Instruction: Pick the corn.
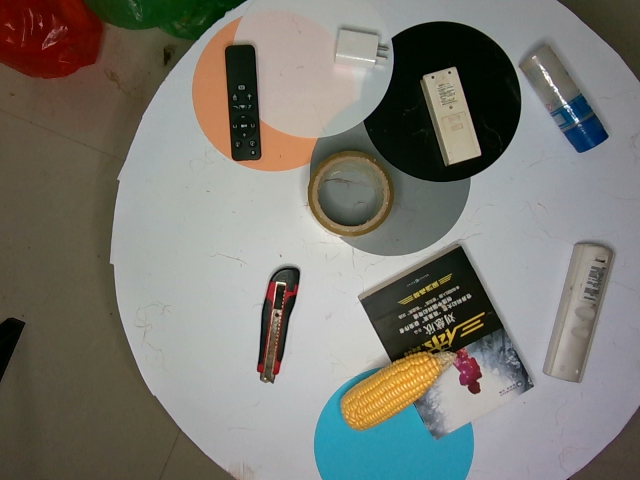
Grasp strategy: vertical